Question: What type of tax is indicated in the document, personal property or real estate?
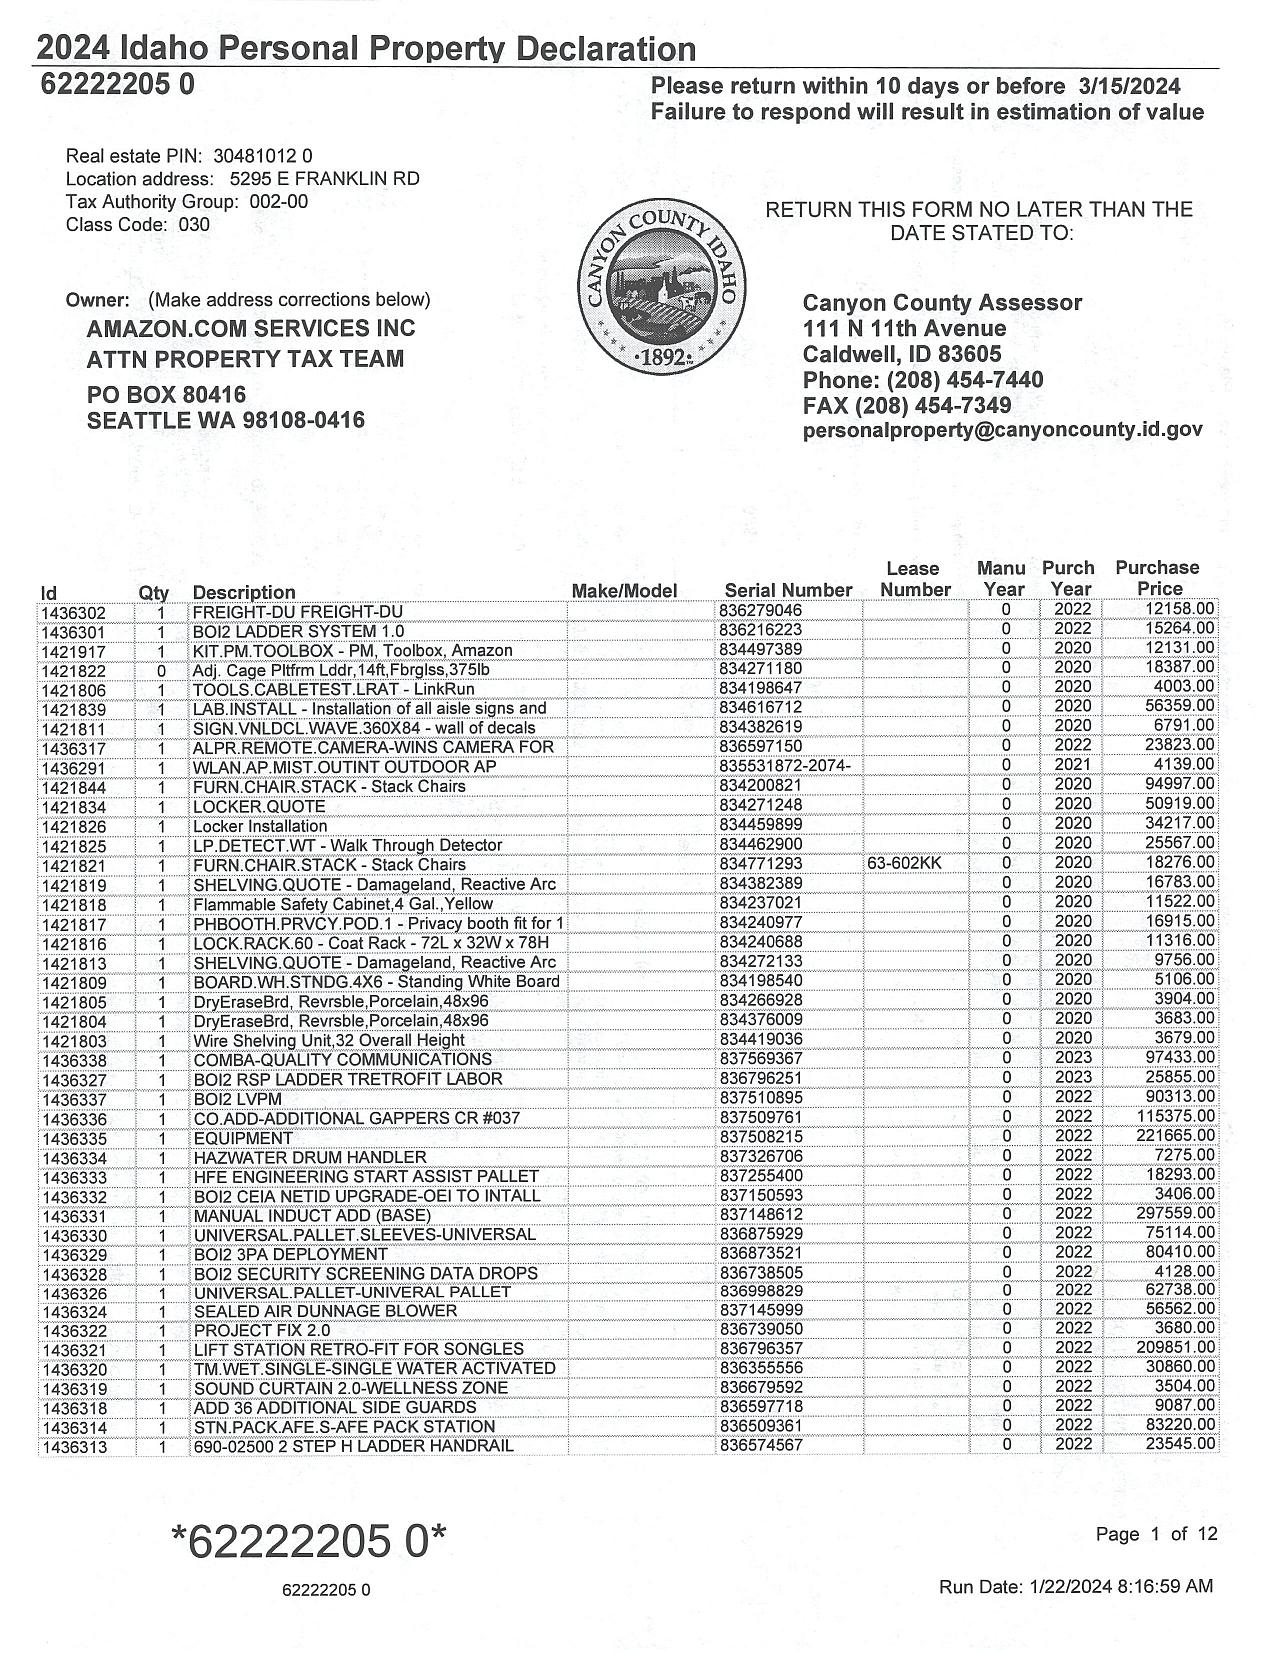
Answer: "Personal Property"